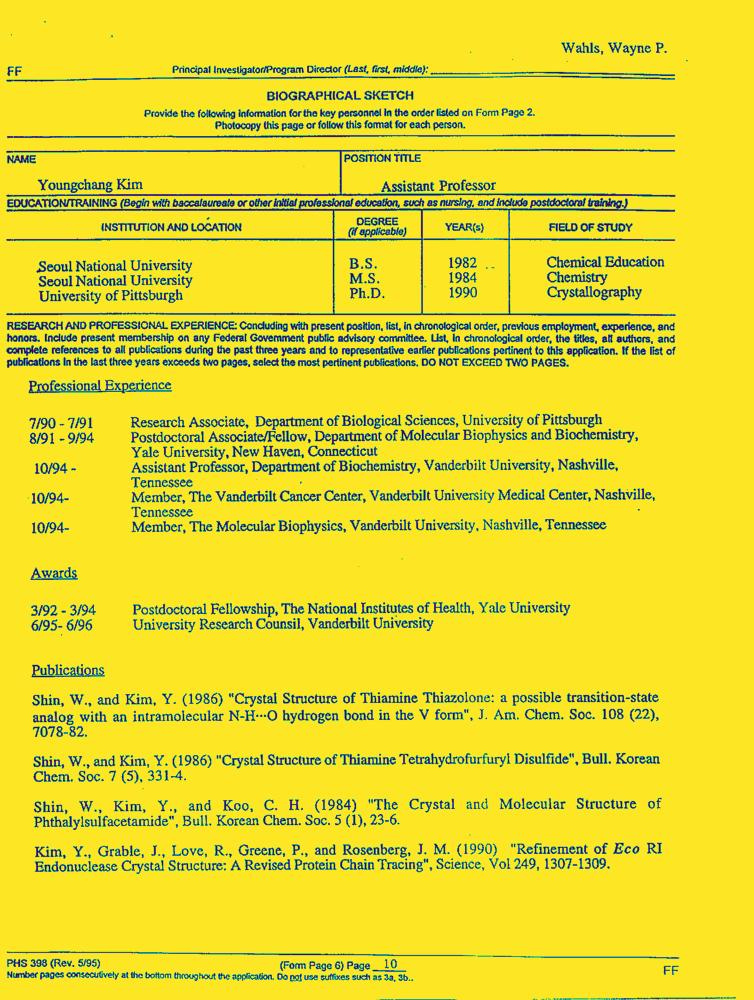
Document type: Resume-Doc